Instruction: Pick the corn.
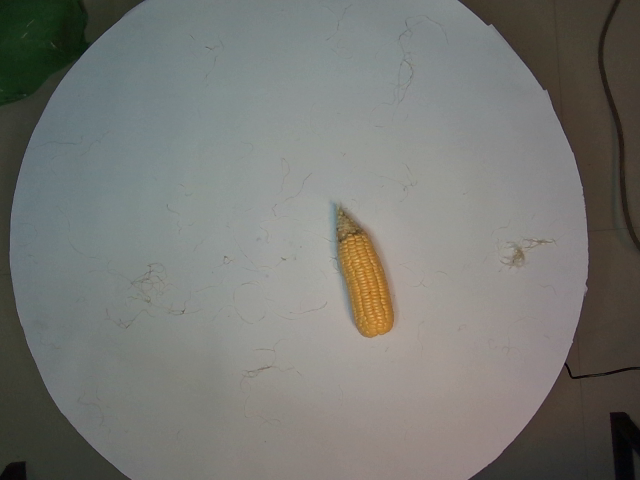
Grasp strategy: vertical